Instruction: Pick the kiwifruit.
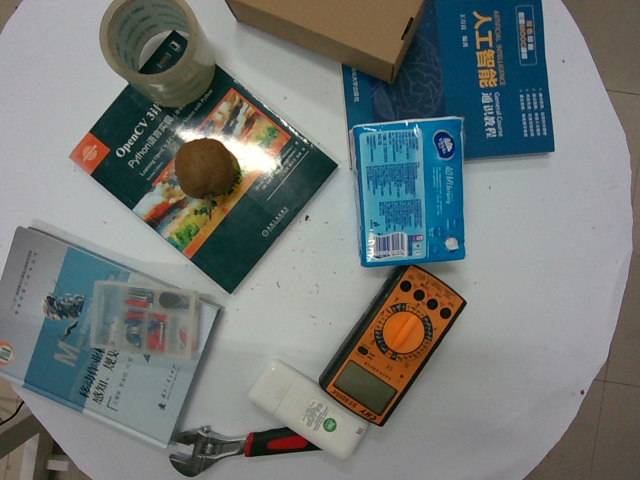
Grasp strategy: vertical